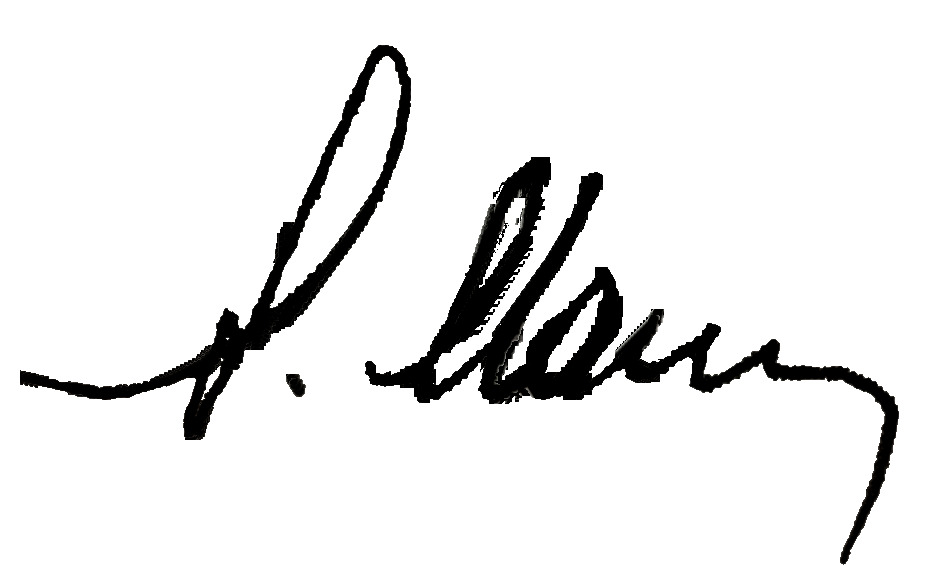
Signature of: aleksandr matveenko